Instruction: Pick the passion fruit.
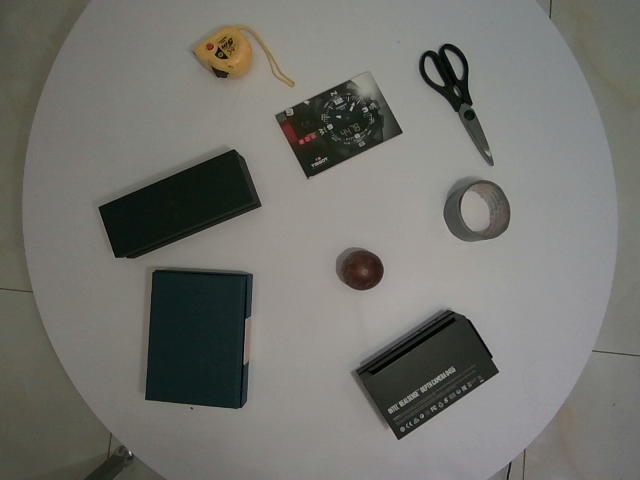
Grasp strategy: vertical